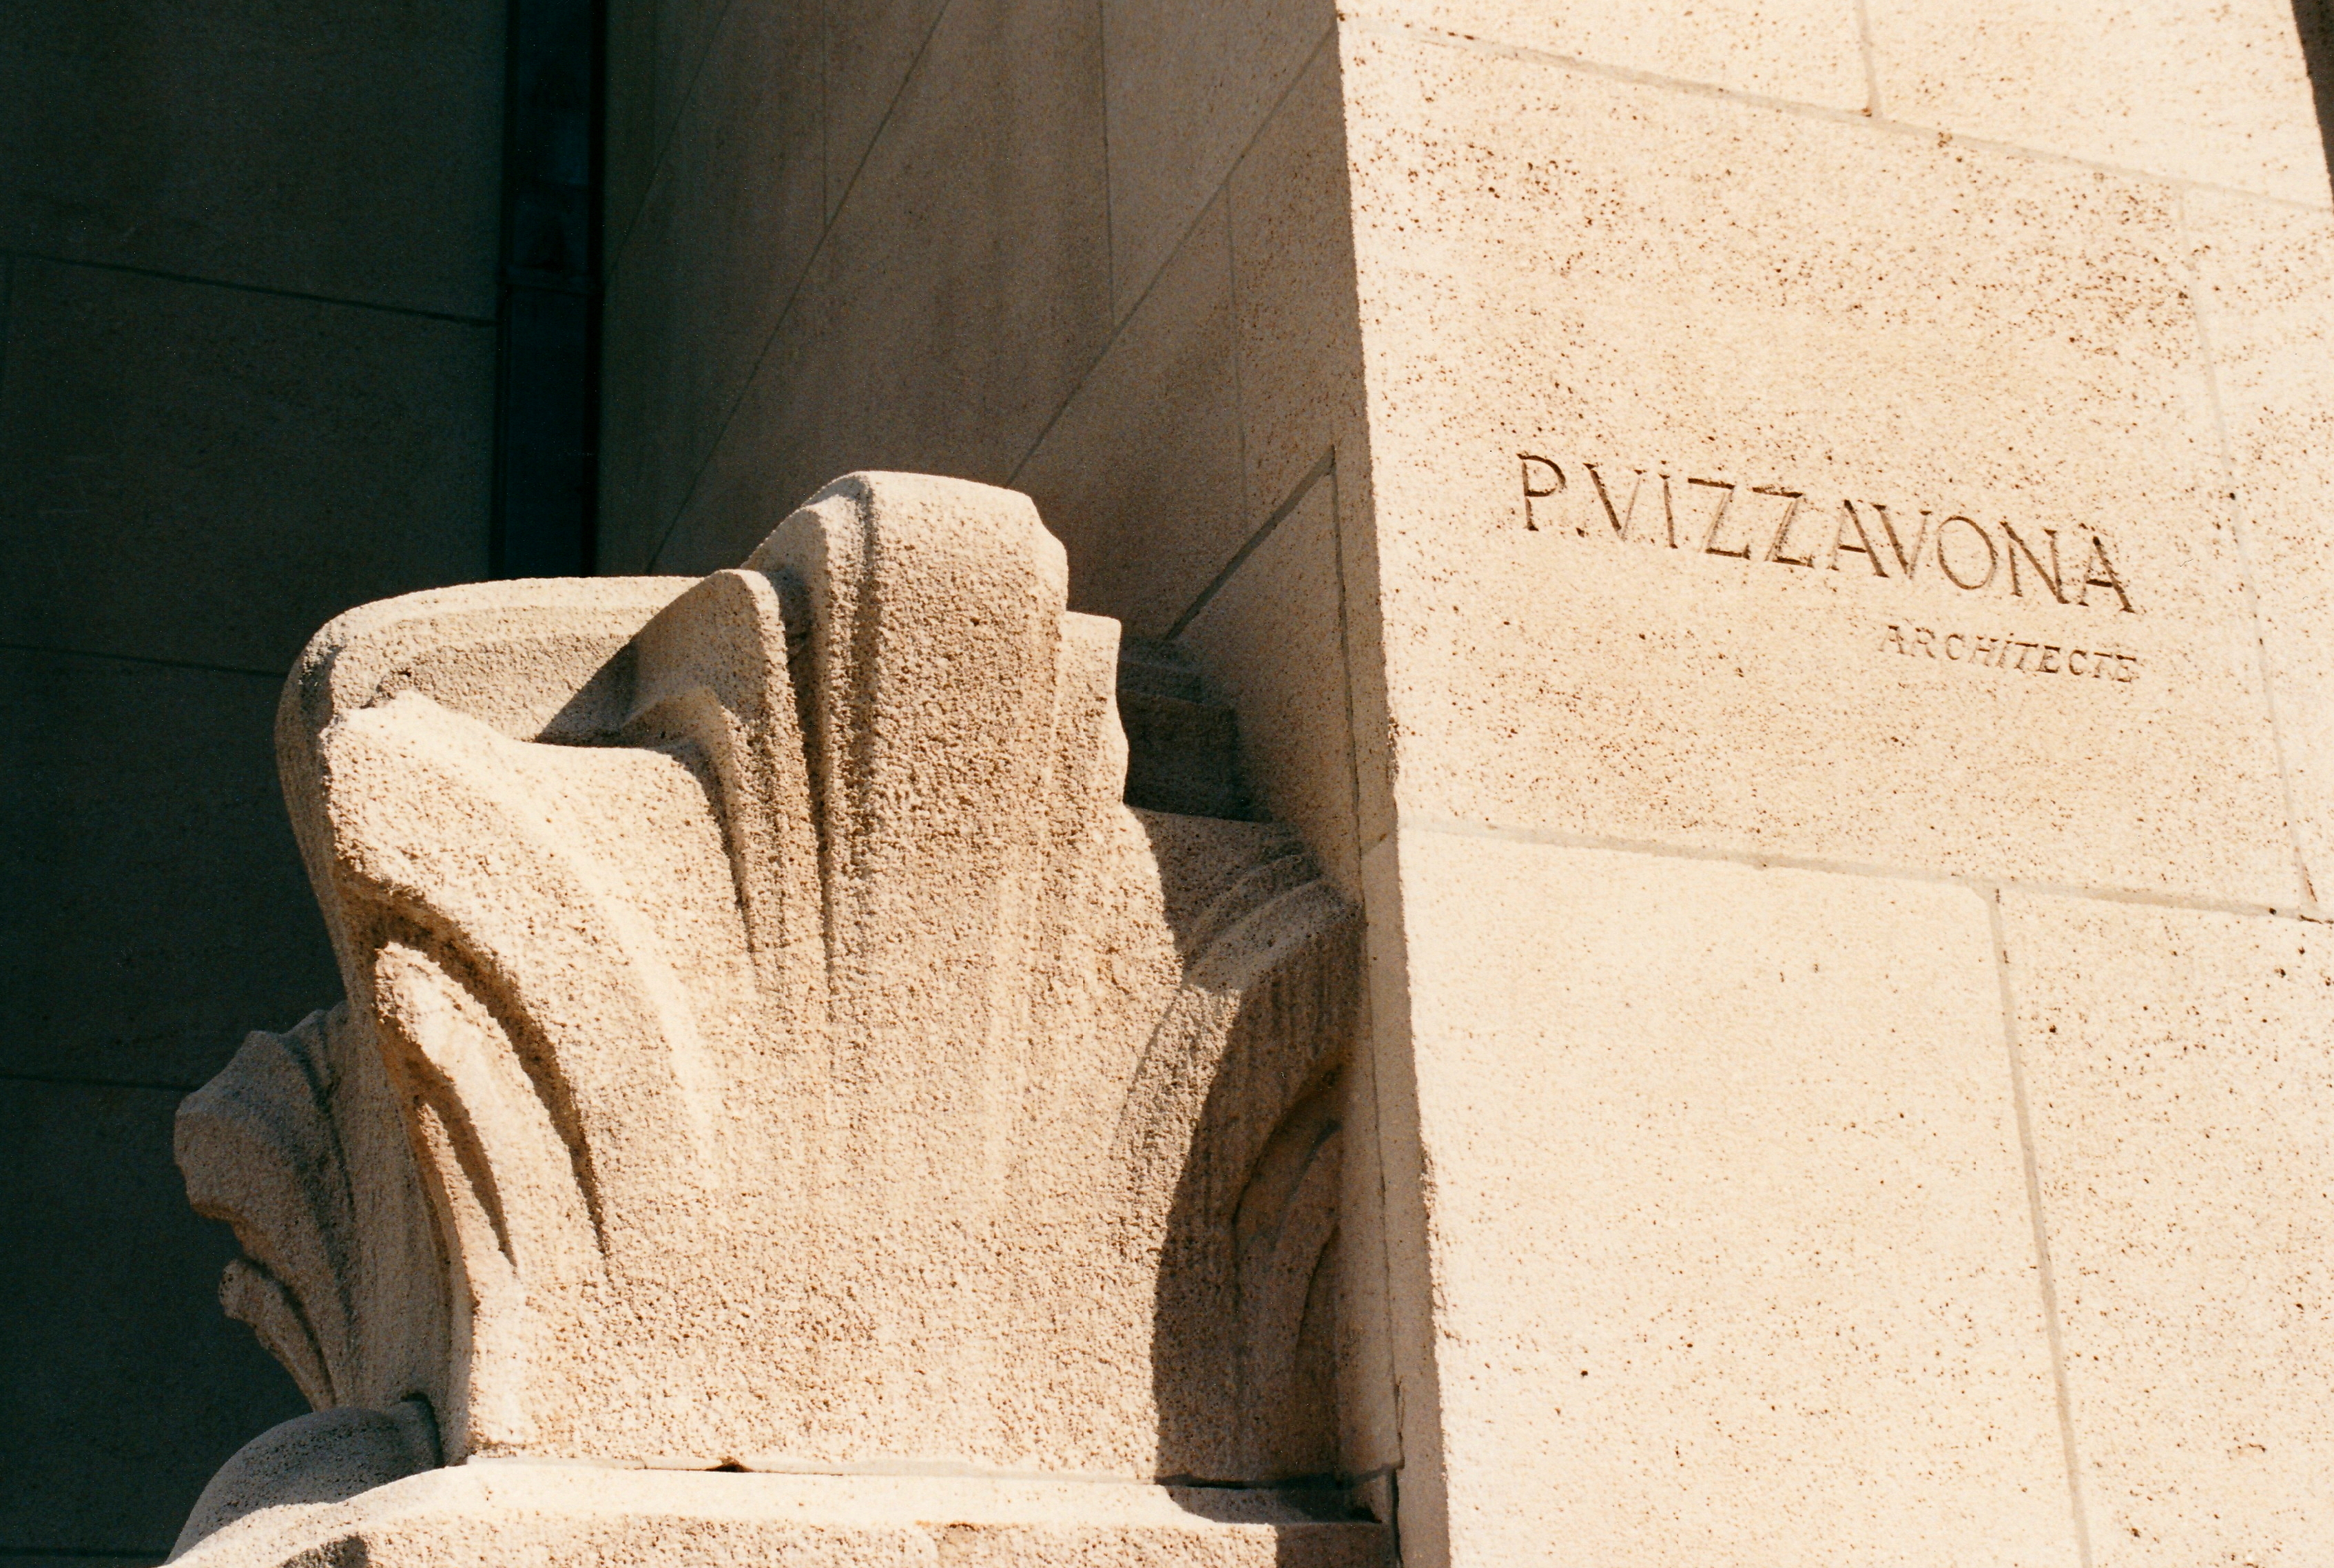
Signature of: paul vizzavona